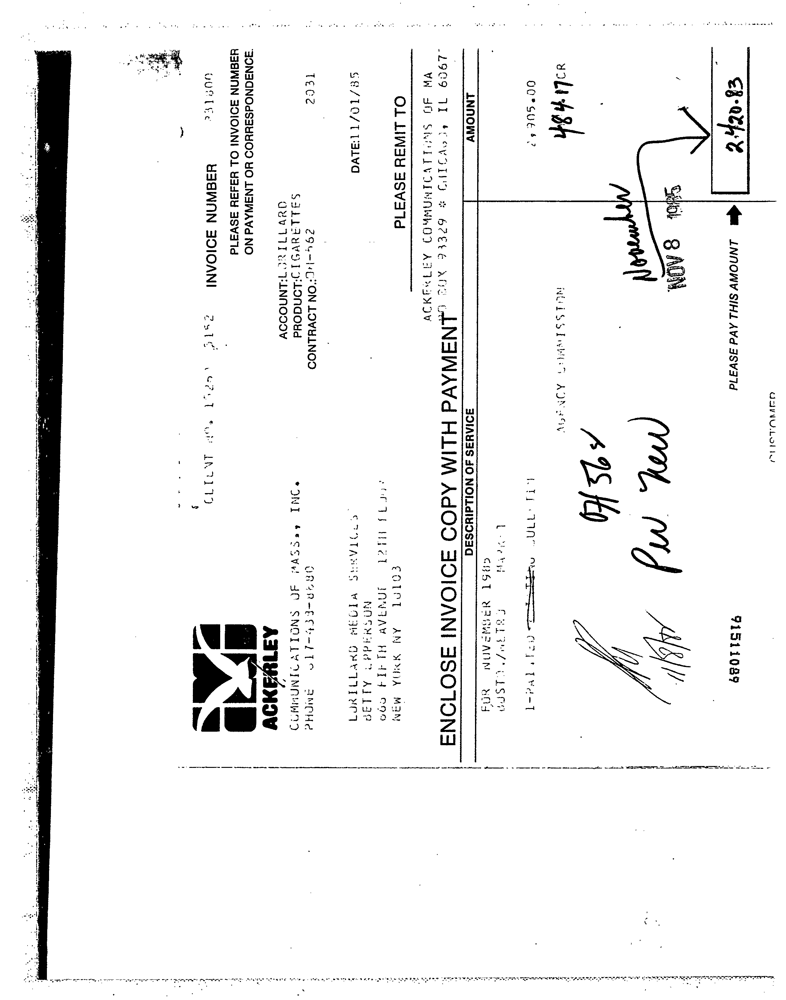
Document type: Invoice